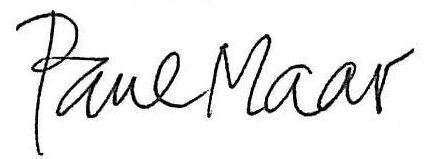
Signature of: paul maar